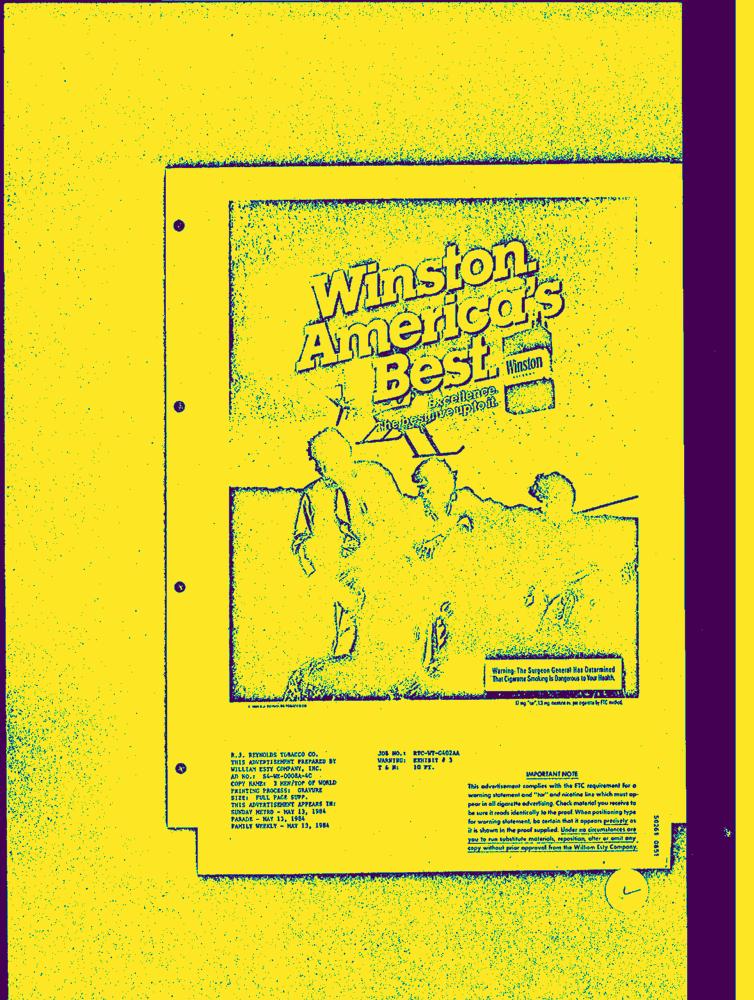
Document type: AD